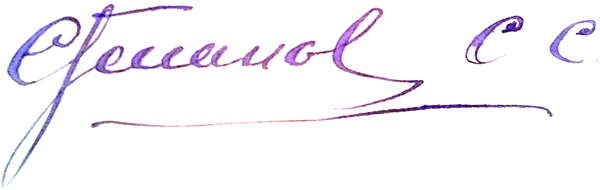
Signature of: q53844278